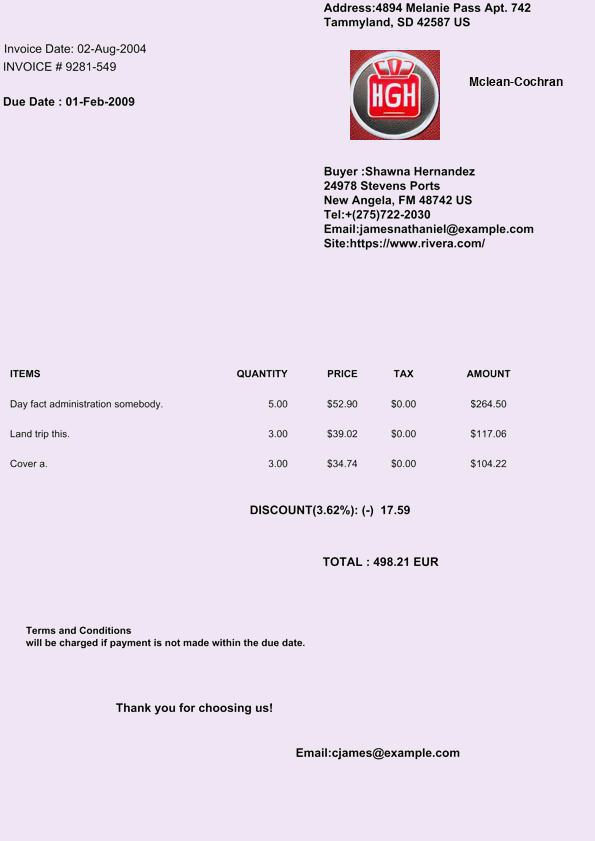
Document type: Invoice